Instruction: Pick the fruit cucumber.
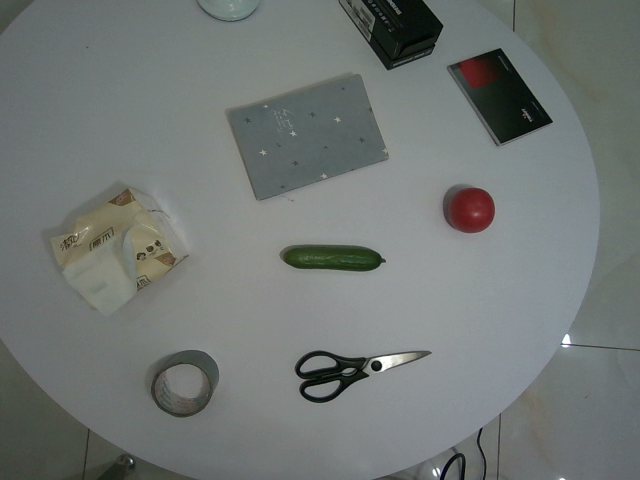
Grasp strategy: vertical